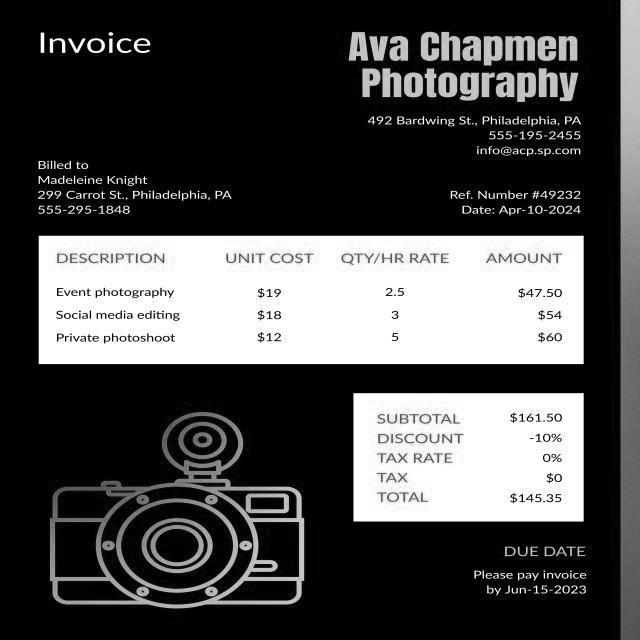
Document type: Invoice